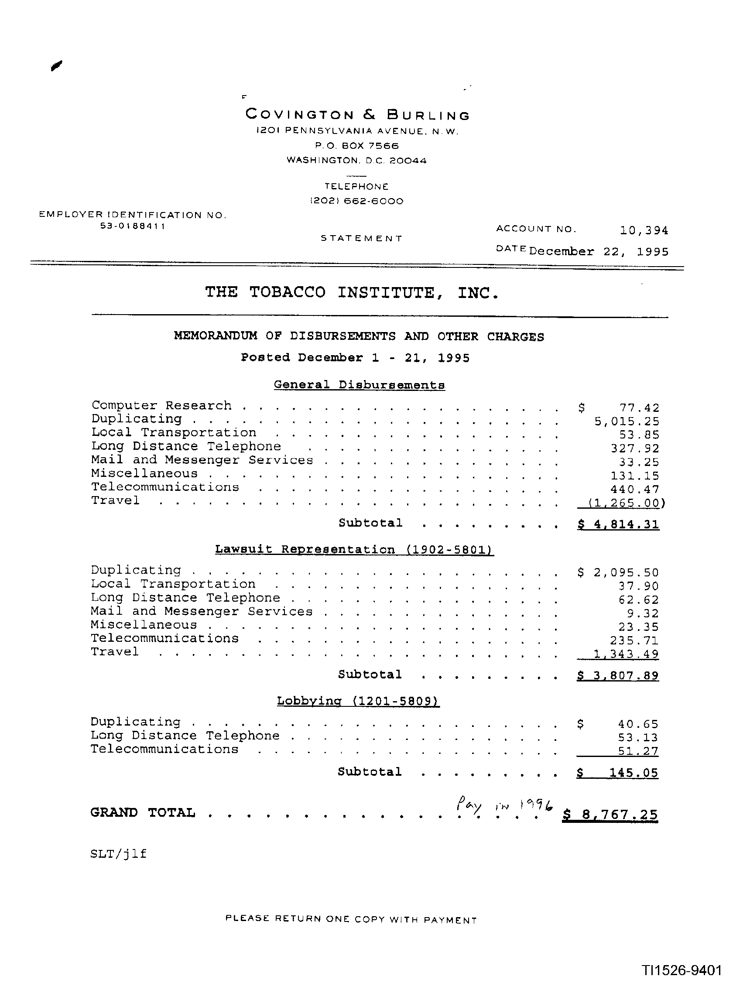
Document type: Invoice